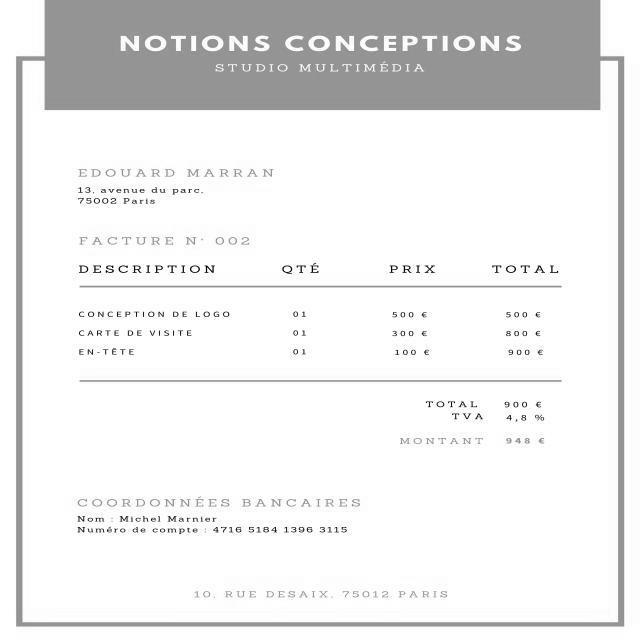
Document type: Invoice